Question: What do the imaging results show?
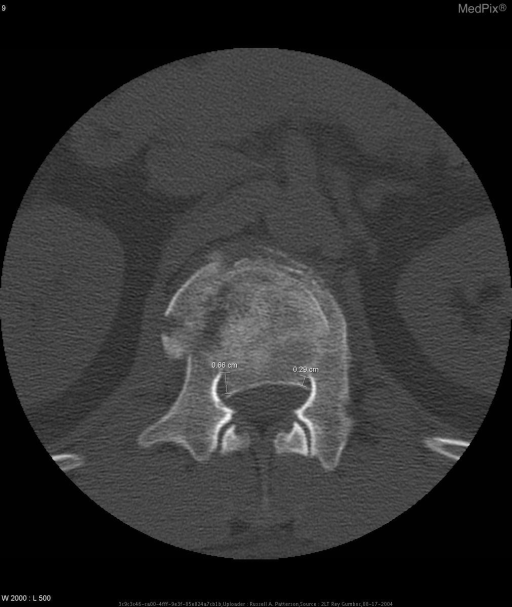
Answer: The imaging shows Imaging Findings:
L-Spine:  Lateral view shows anterior wedging of the L1 vertebral body.  The superior end-plate of L1 is displaced posteriorly approximately 1 cm relative to the inferior end plate of T12.   The inferior end-plate of L1 is displaced posteriorly approximately 0.5 cm relative to the superior end-plate of L2.
CT: Fracture of the L1 vertebral body with posterior displacement of the central fragment, right lateral displacement of the right fragment. CT Lumbar spine.